Question: What could the diagnosis suggest?
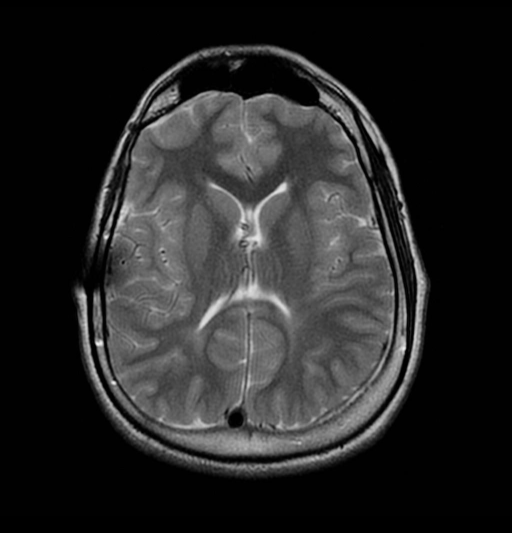
Answer: The possible diagnosis includes Shunt disconnection--diagnostic images..